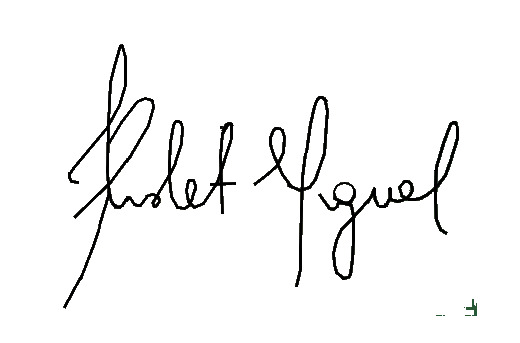
Signature of: kaleth morales